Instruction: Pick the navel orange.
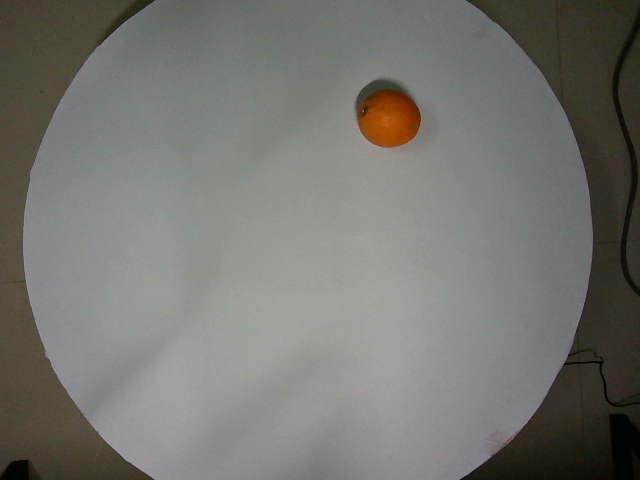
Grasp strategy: vertical